Question: In what way does the history help explain the case?
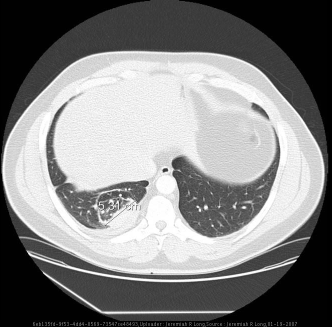
Answer: The patient's history of 46 year old male presents with a cough. is key in understanding the case.